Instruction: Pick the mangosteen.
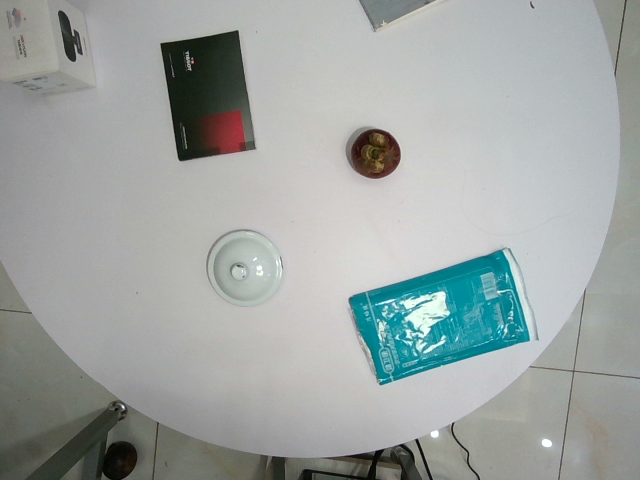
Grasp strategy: vertical